Question: What is the suspected problem?
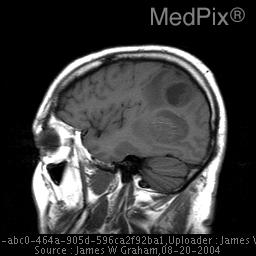
Answer: The findings suggest CT: Low attenuation focus in the post left parietal lobe, with surrounding vasogenic edema. Second lesion in the left temporal lobe, with irregular central high attenuation consistent with hemorrhage. There is not a clear connection between the two discrete lesions. The cerebral sulci and left lateral ventricle are effaced, and there is mild midline shift.

MR: Left posterior parietal and left temporal lesions with peripheral enhancement, and surrounding vasogenic edema. The temporal lesion has very low central signal on T2 weighted images. Mass effect as seen on CT.. MR: Left posterior parietal and left temporal lesions with peripheral enhancement, and surrounding vasogenic edema. The temporal lesion has very low central signal on T2 weighted images. Mass effect as seen on CT.. The patient might have a history of 61 year old white male with 2 weeks of difficulty concentrating and remembering, slower movements. High blood pressure, otherwise healthy, though wife has noticed subtle changes in mentation over last 6 months.